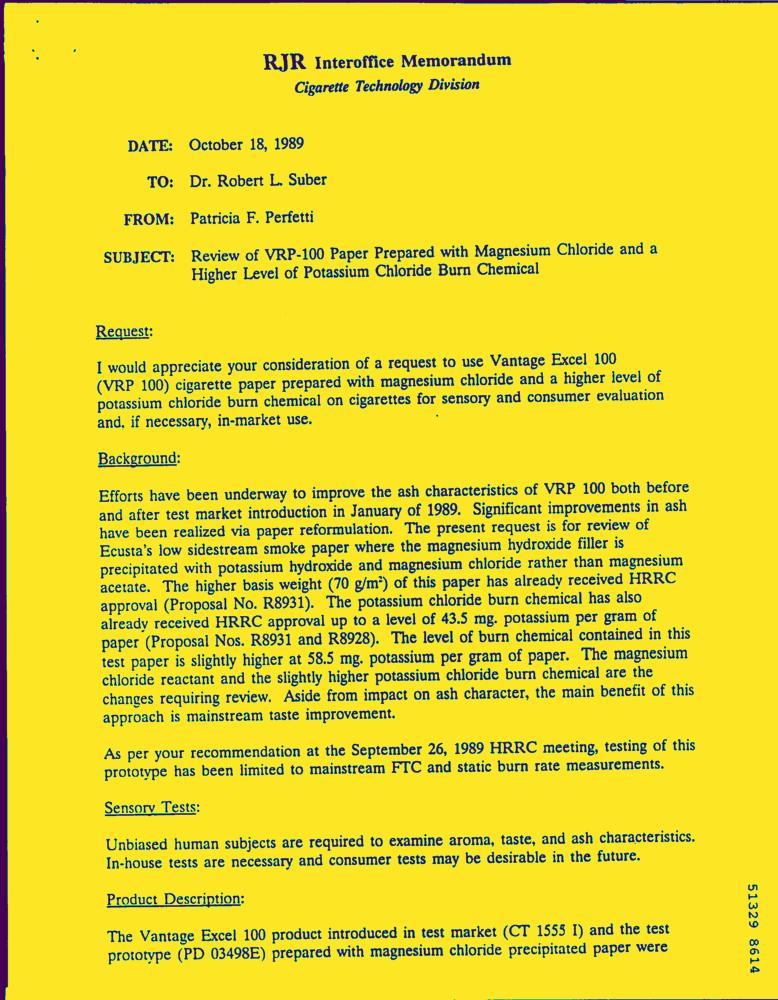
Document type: Letter-Doc